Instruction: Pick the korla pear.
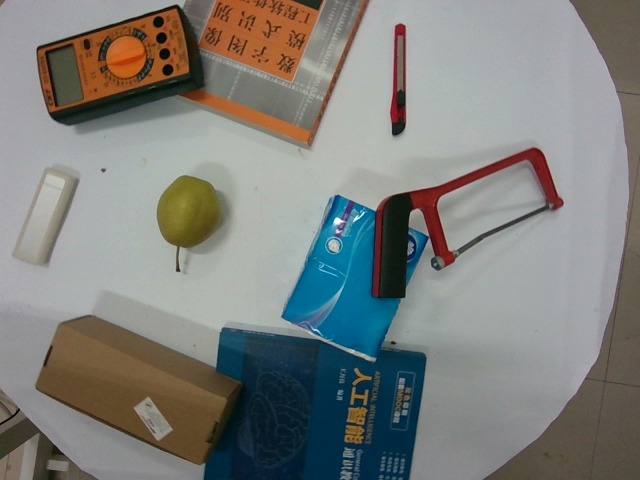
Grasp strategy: vertical